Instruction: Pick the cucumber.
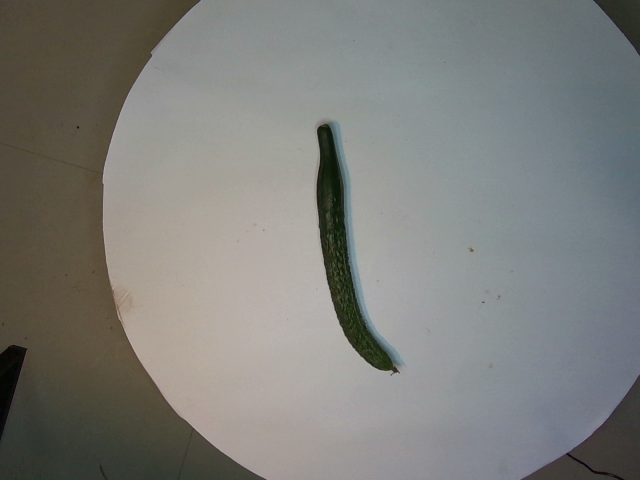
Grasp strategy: vertical